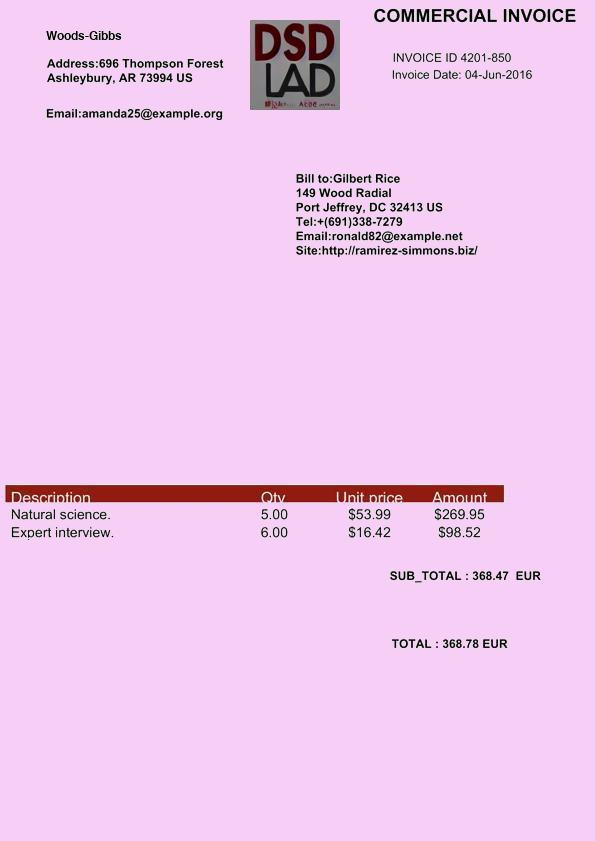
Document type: Invoice